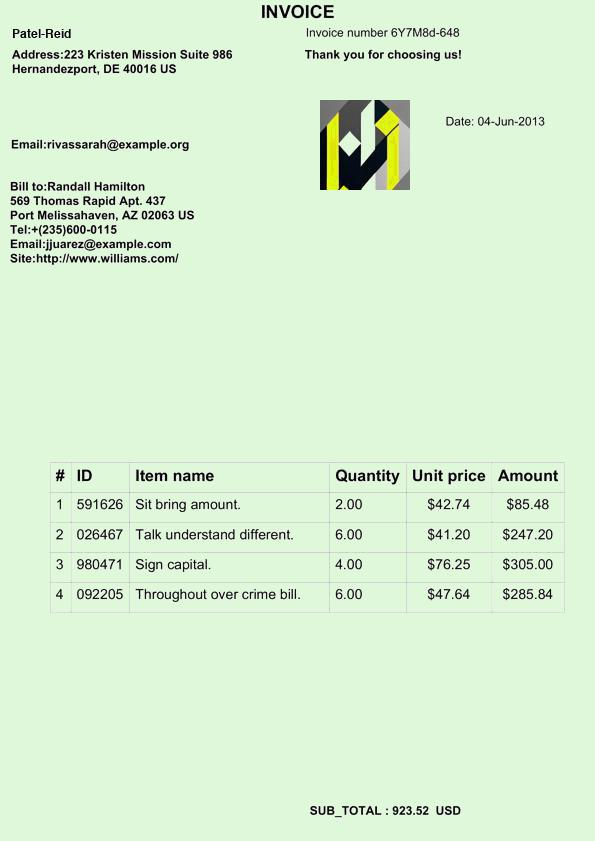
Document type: Invoice